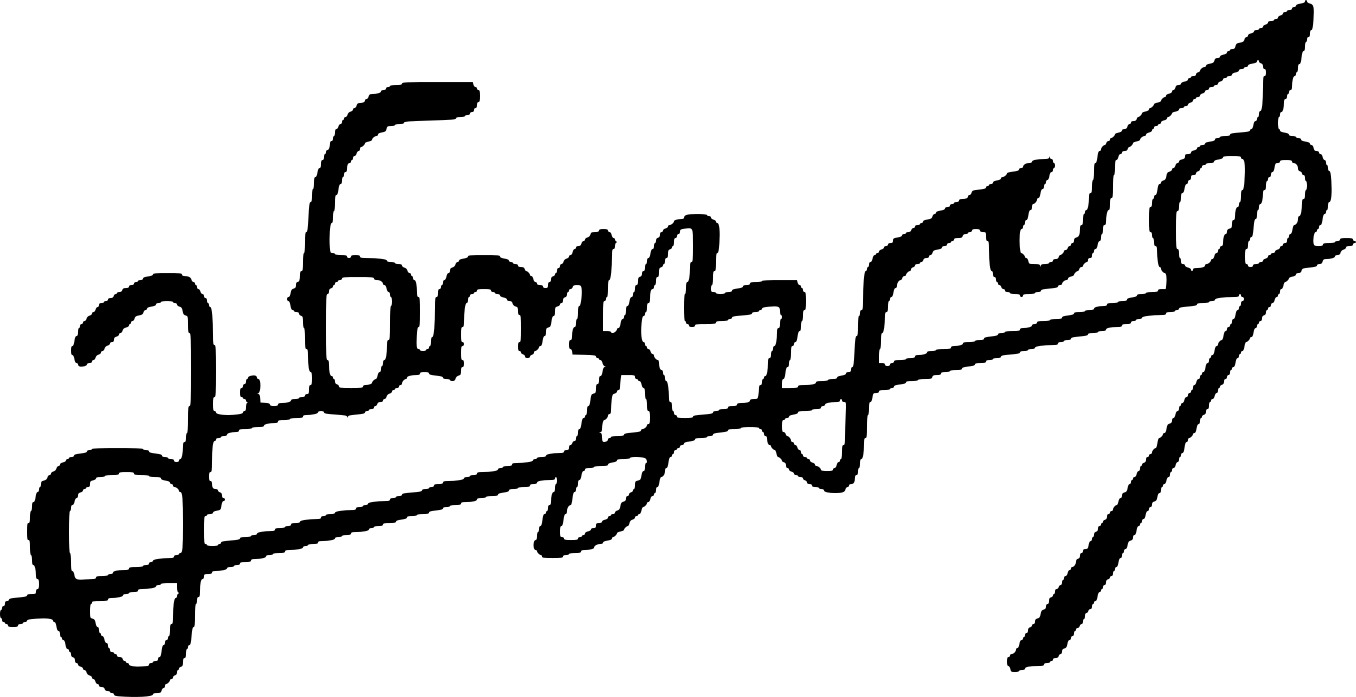
Signature of: george nikoladze